Question: Talk about the condition:
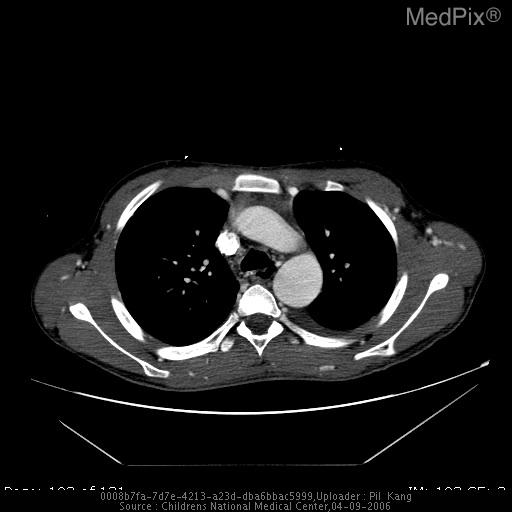
Answer: The disease is discussed as: Coarctation of the aorta commonly results from an abnormality of the aortic media (1). A discrete infolding of the posterolateral wall of the aorta in the region of the ligamentum or ductus is typically noted. This abnormality can occur in either the preductal or postductal location which modulates the age and severity of presentation.

Coarctation proximal to the ductus presents shortly after birth and is usually associated with hypoplasia of the arch between the left subclavian artery and the ductus (2). The preductal location limits the blood volume load needed for normal aortic development.

Postductal coarctation is more common than the preductal form and often is not symptomatic in the neonatal period.

Typically, there is dilatation of the descending aorta distal to the coarctation with collateralization of vessels into the aorta primarilly via the intercostal arteries (2). This finding can result in rib notching. An abberant right subclavian artery that originates distal to the coarctation can serve as a major collateral to the right and rib notching occurs only on the left. If the left subclavian artery arises distal to the coarctation, then the rib notching is unilateral on the right (3).

Balloon Angioplasty - http://www.pubmedcentral.nih.gov/articlerender.fcgi?artid=1767490